Question: What might the diagnosis be?
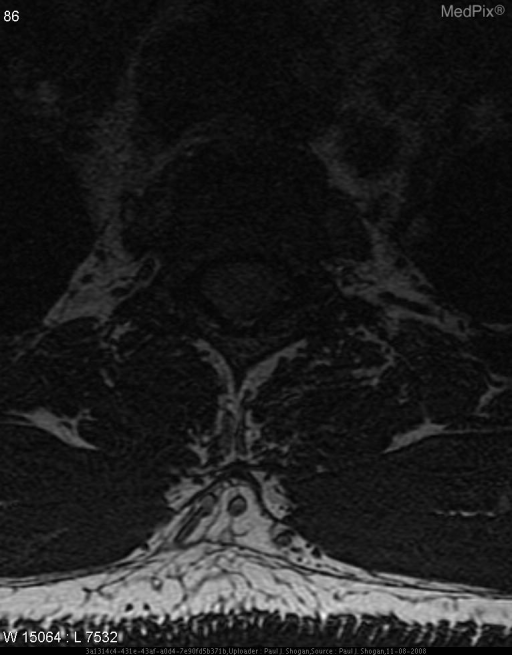
Answer: The possible diagnosis includes Intradural Extramedullary Neoplasms:

Schwannoma
Neurofibroma
Ganglioneuroma
Meningioma
Epidermoid
Dermoid
Metastasis.